Question: How does the patient history play a role?
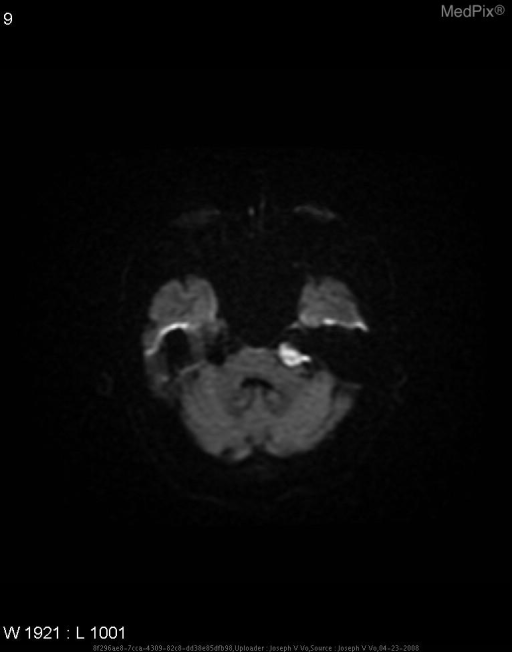
Answer: The patient's history of This 78 year old man came to the hospital for recent seizure like activity.  Past medical history is significant for seizures. is key in understanding the case.